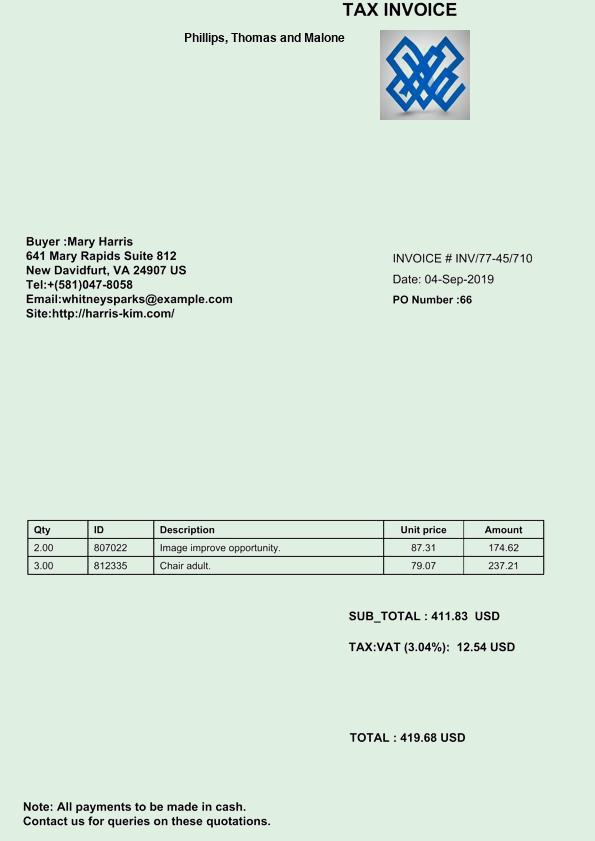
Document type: Invoice